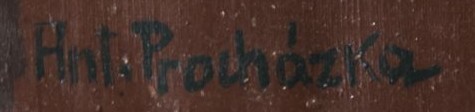
Signature of: antonín procházka